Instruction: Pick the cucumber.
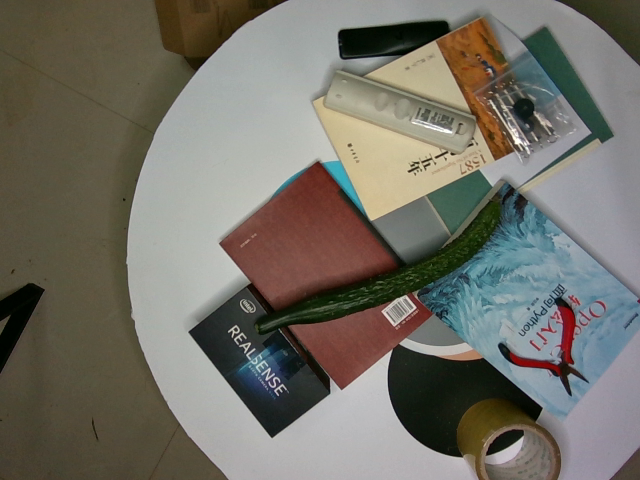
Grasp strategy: vertical